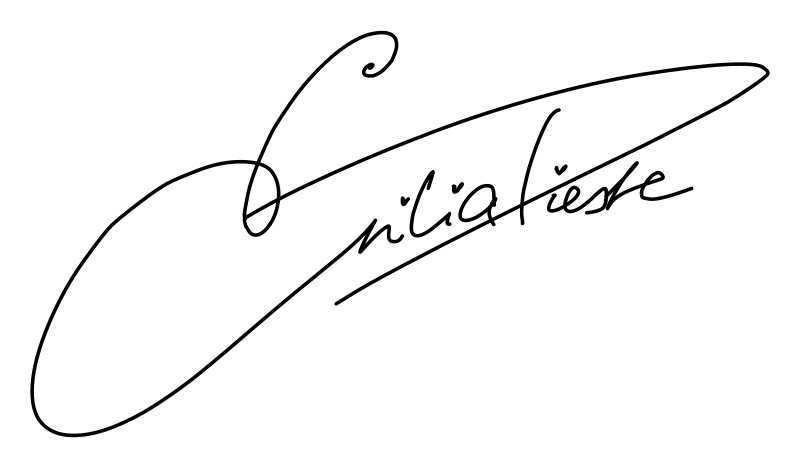
Signature of: emilia pieske